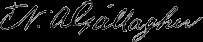
Signature of: nicolaus aloysius gallagher